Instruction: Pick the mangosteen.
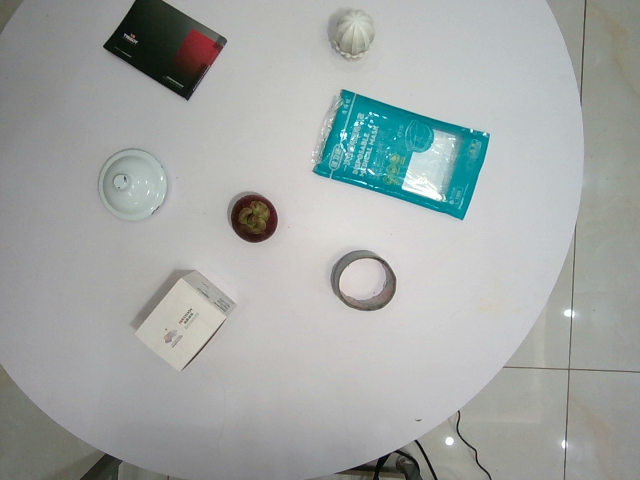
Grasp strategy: vertical